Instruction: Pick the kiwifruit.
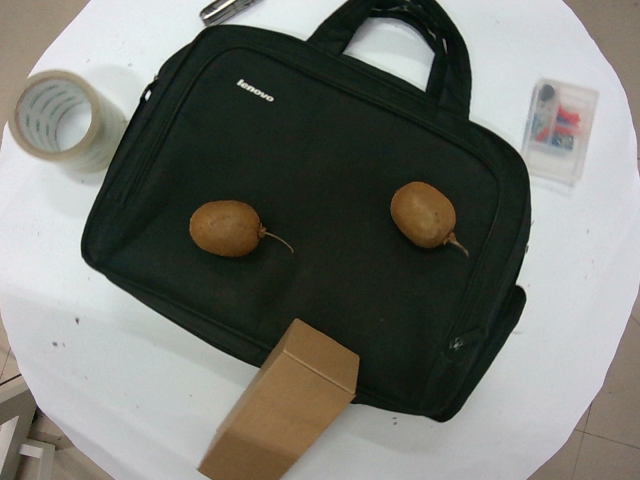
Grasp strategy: vertical